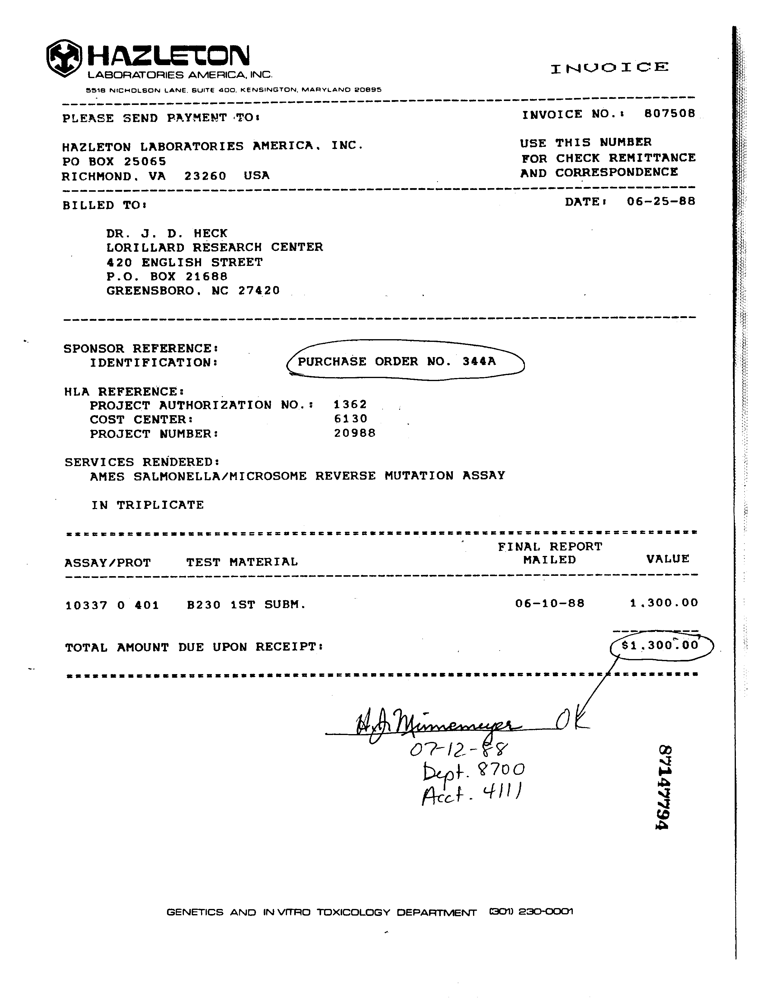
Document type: Invoice